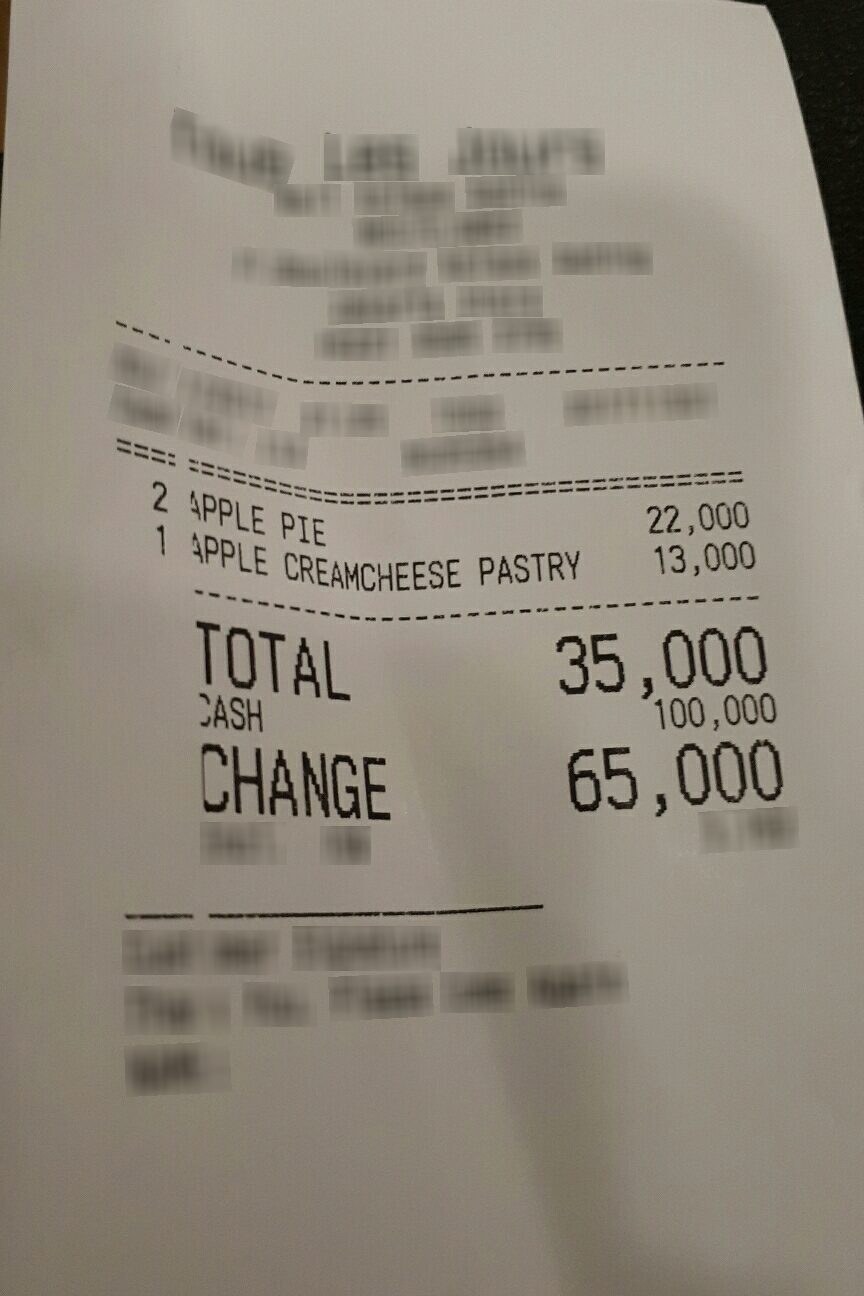
Number of items: 2
Total: 35,000
OCR text regions:
text: 2
text: APPLE
text: PIE
text: 22,000
text: 1
text: APPLE
text: CREAMCHEESE
text: PASTRY
text: 13,000
text: TOTAL
text: 35,000
text: CASH
text: 100,000
text: CHANGE
text: 65,000